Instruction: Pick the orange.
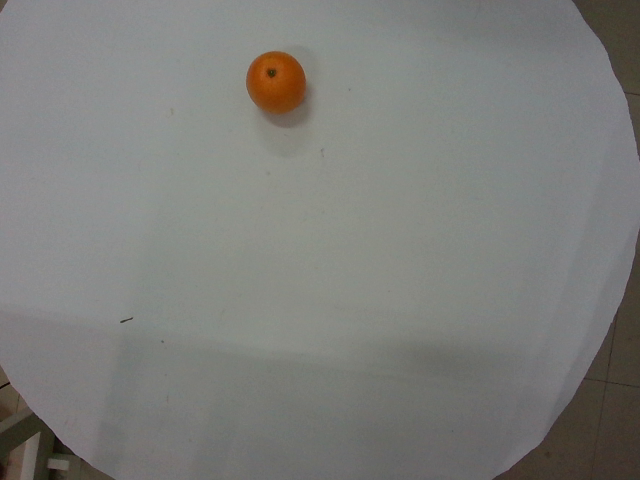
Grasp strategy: vertical